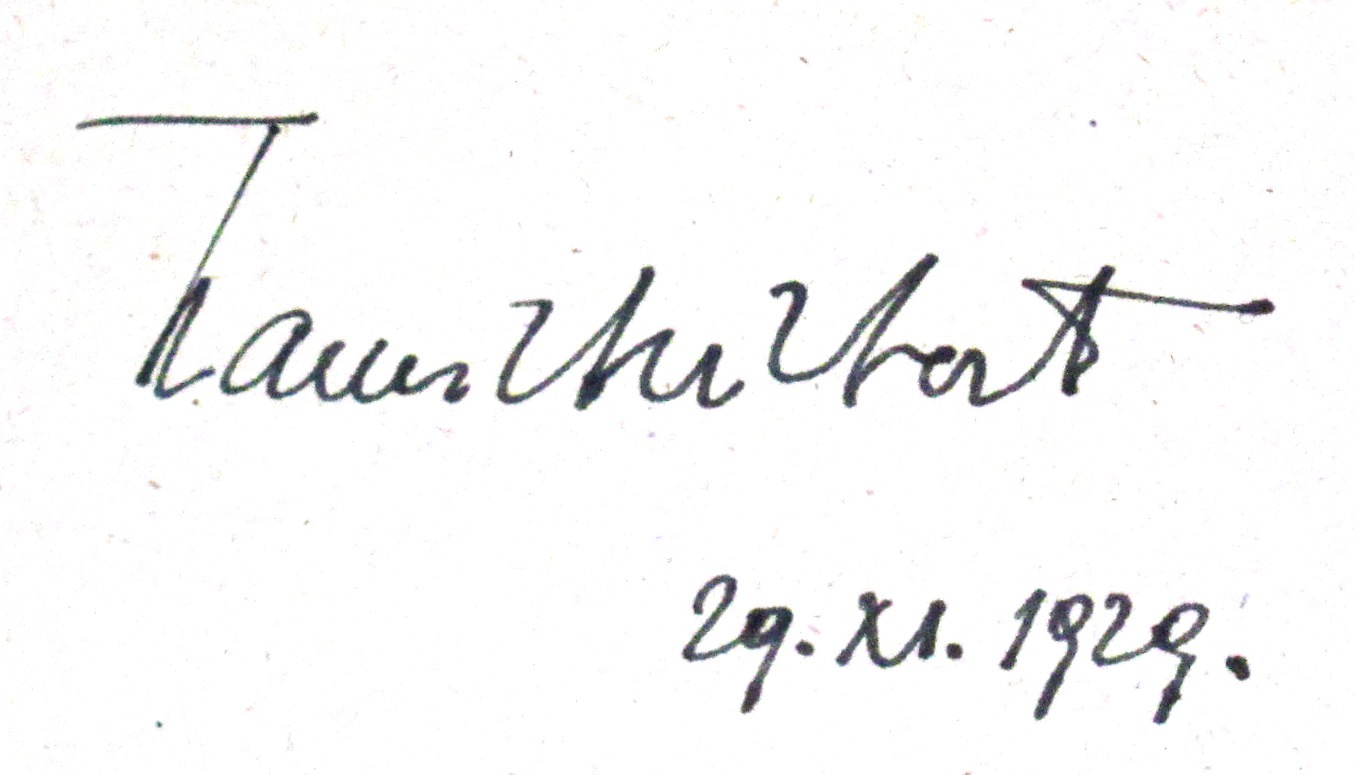
Signature of: kamil hilbert